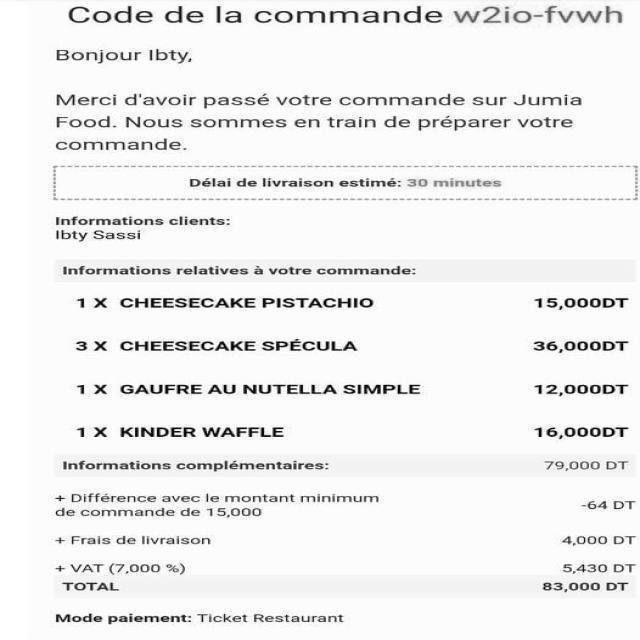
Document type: Invoice